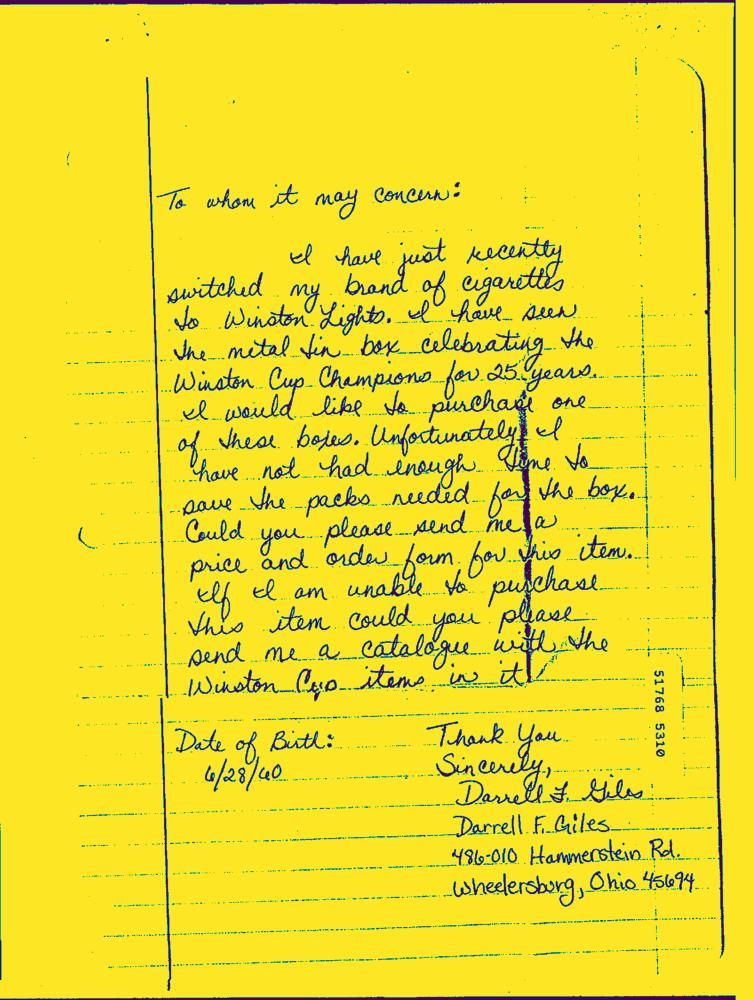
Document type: Hand-Written